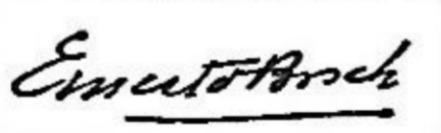
Signature of: ernesto bosch